Question: What type of tax is indicated in the document, personal property or real estate?
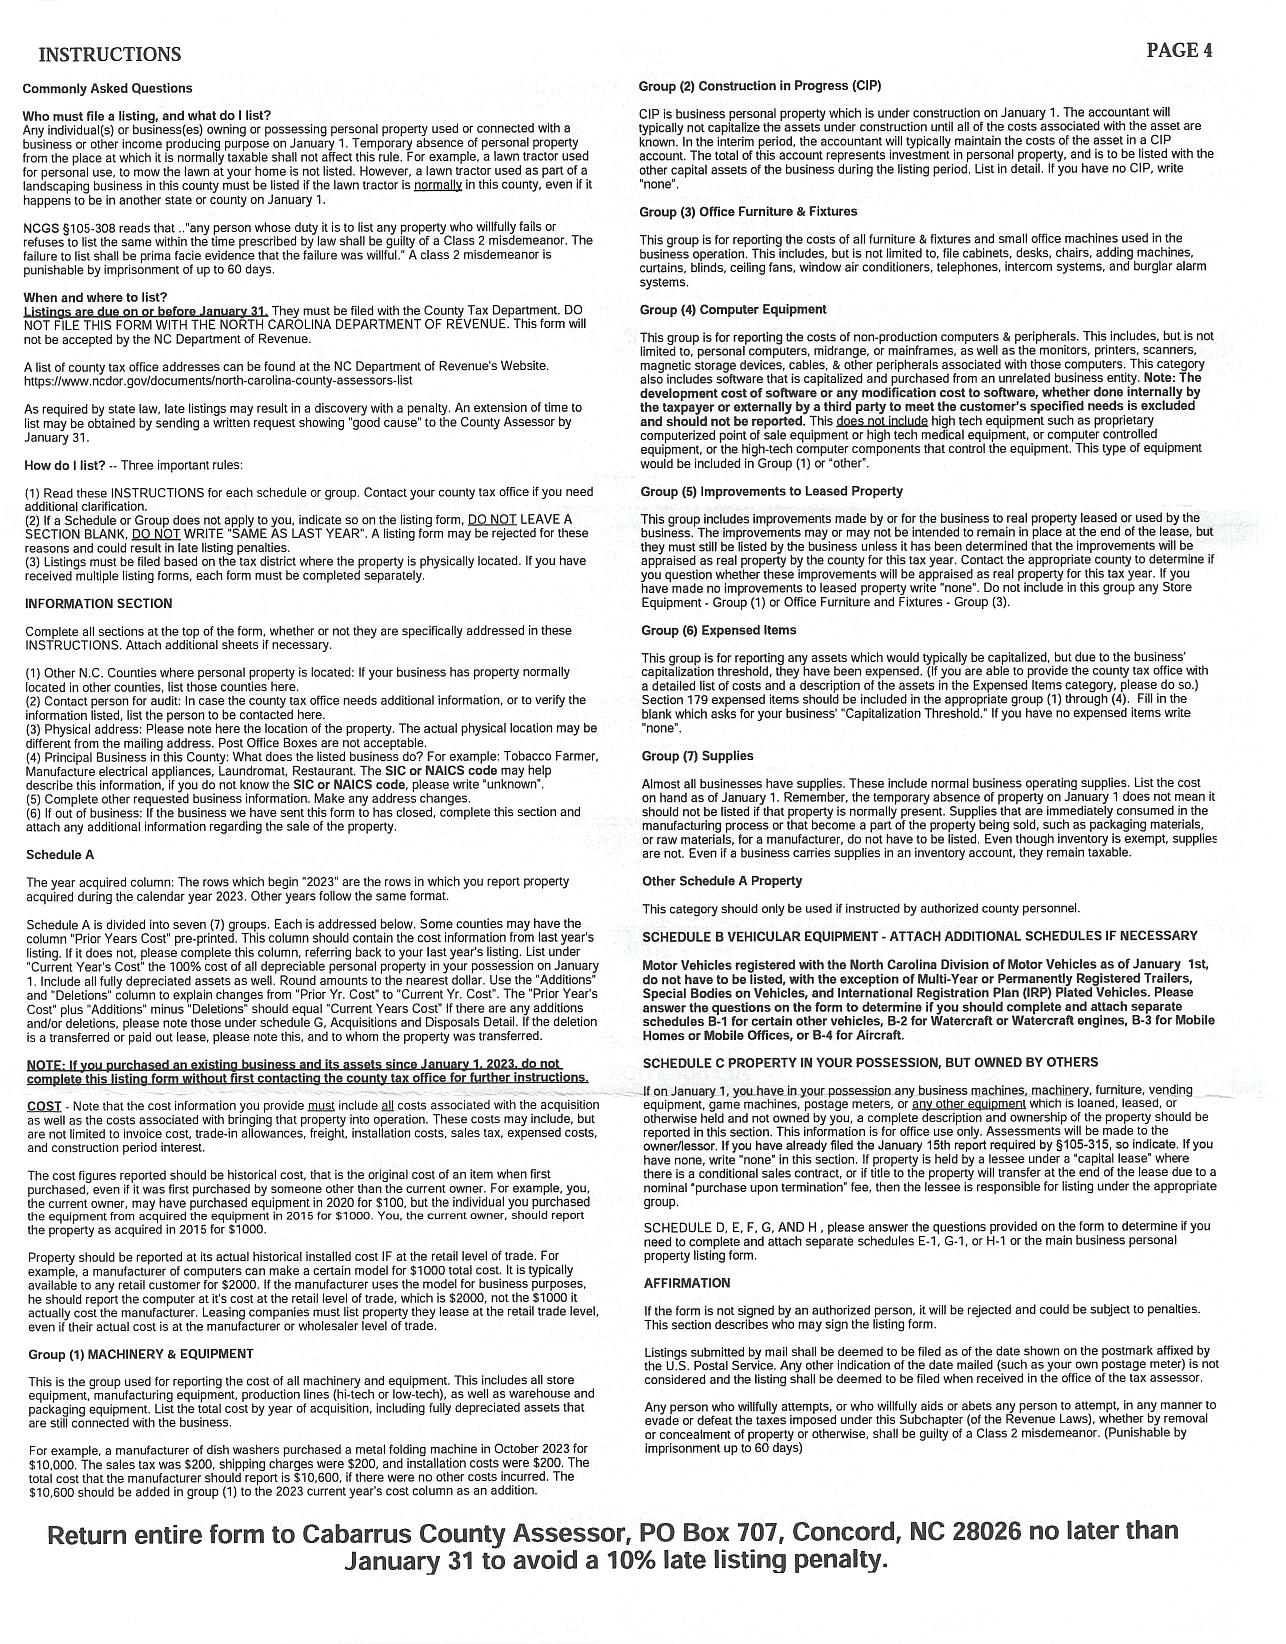
Answer: "Personal Property Tax"